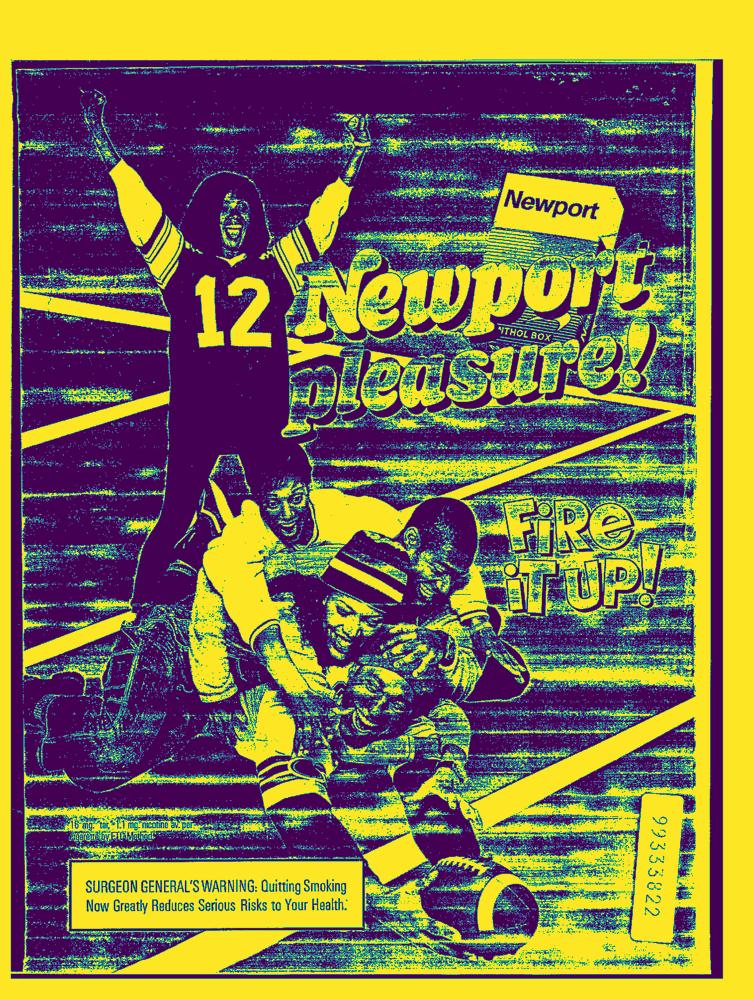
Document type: AD